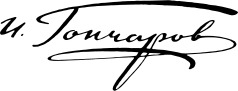
Signature of: ivan goncharov